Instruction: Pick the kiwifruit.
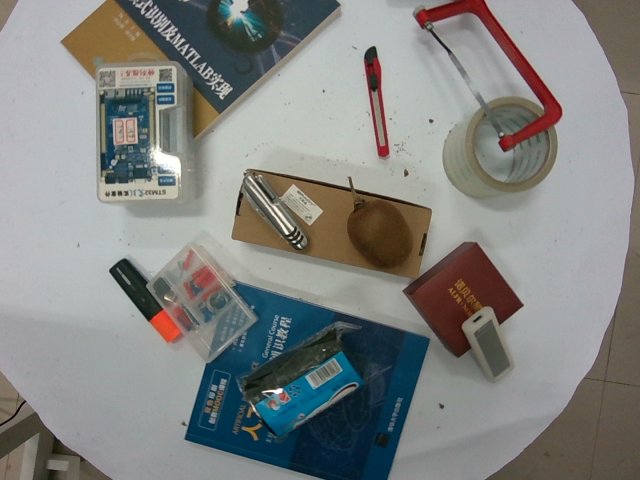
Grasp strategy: vertical